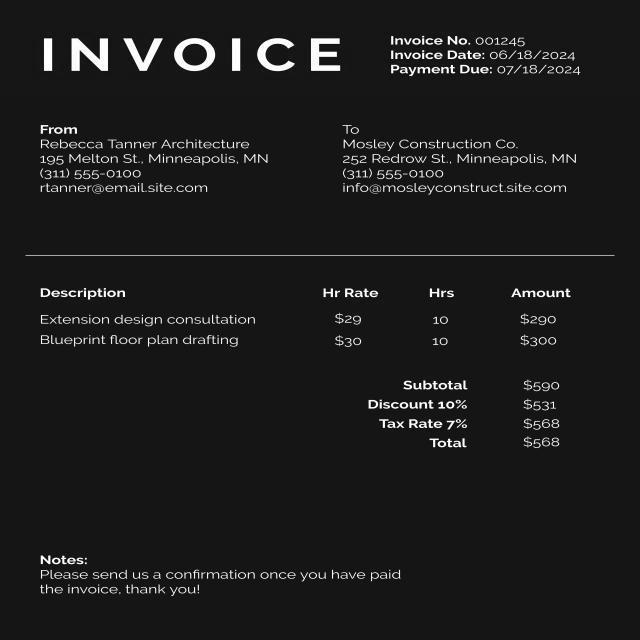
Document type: Invoice